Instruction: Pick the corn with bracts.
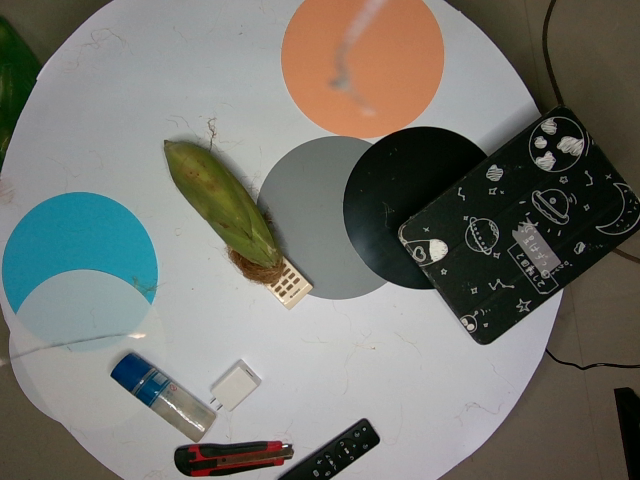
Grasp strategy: vertical